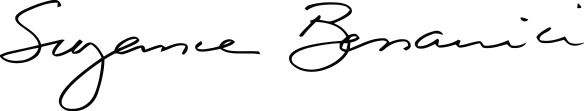
Signature of: suzanne bonamici